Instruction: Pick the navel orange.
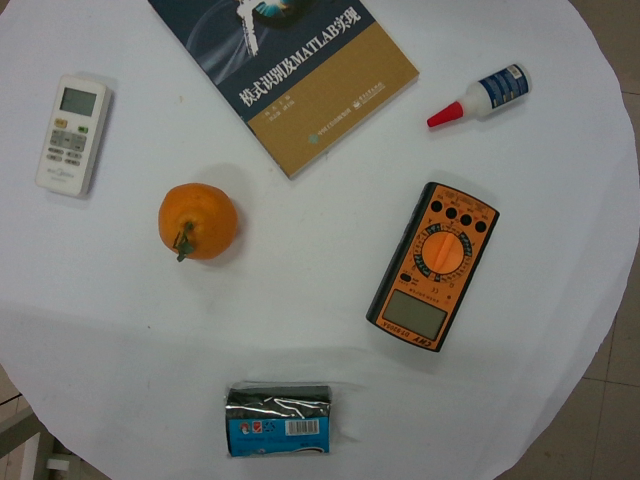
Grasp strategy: vertical